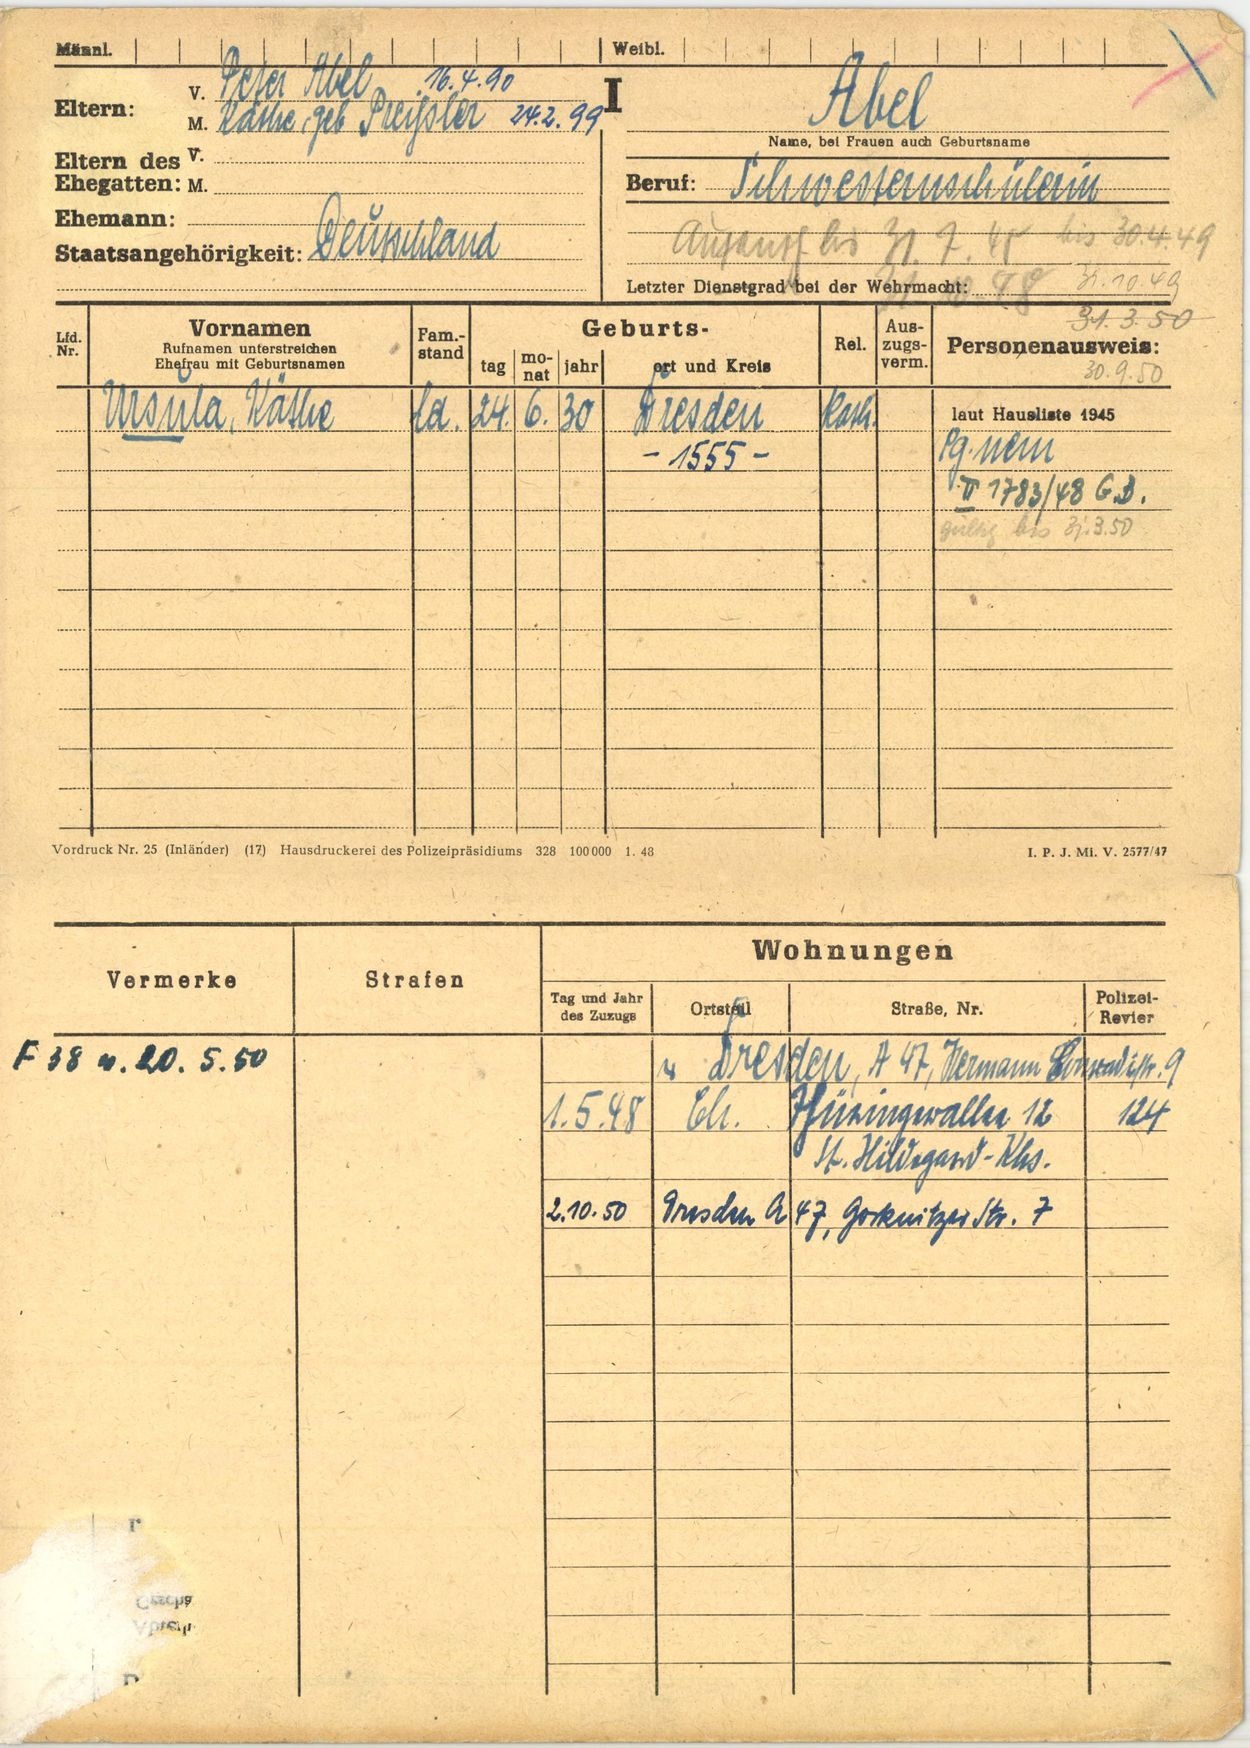
Abel